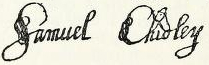
Signature of: samuel chidley